Question: How is the history relevant to the case?
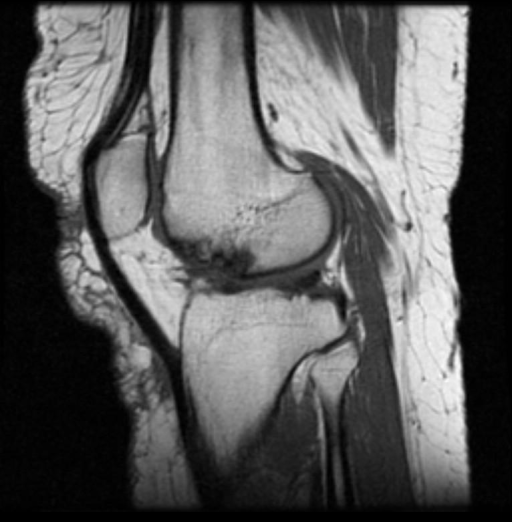
Answer: The patient's history of 72 year old female with knee pain. is key in understanding the case.